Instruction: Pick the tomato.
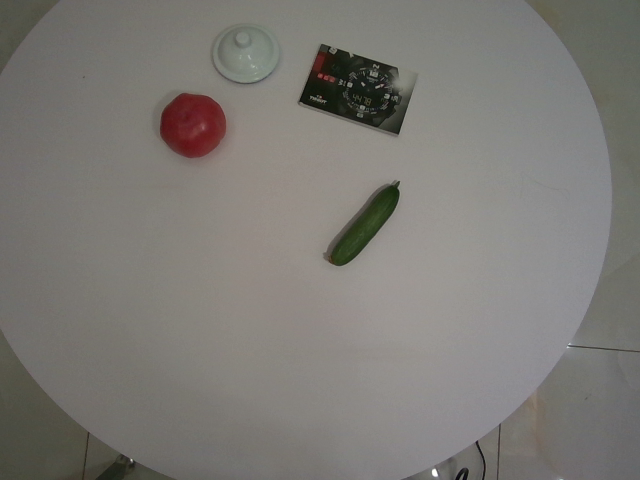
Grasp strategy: vertical